Question: Talk about the condition:
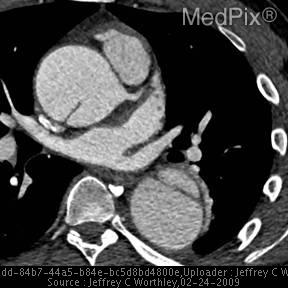
Answer: The disease is discussed as: Aortic dissection represents a spectrum of processes in which blood enters the media layer of the aortic wall and splits it in a longitudinal fashion.  Most dissections are spontaneous and occur in the setting of acquired or inherited degeneration of the aortic media, medial necrosis.  This occurs most commonly as an acquired lesion in mid-old age hypertensive patients.  Spontaneous dissections almost exclusively originate in the thoracic aorta and secondarily involve the abdominal aorta by extension from above.  Aortic dissection results in the separation of two lumens by an intimal flap.  The false lumen represents the space created by the splitting of the aortic wall; the true lumen represents the native aortic lumen.  In chronic dissections the false channel may become aneurysmal.

•  Clinical findings:
-chest or back pain, 80-90%
-aortic insufficiency
-blood pressure discrepancies between extremities
-neurologic deficits
-ischemic extremity
-pulse deficits

•  Associated conditions/diseases:
-hypertension (most common)
-collagen disorders, ex. Marfan’s, Ehlers-Danlos
-congenital, ex. Aortic coarctation, bicuspid or unicuspid  valve
-pregnancy
-collagen vascular disease

•  Classification:
-Stanford:
	Type A: involves at least ascending aorta; surgical treatment, 60%
	Type B: limited to descending aorta; medical treatment, 40%
-DeBakey:
	Type I: ascending and descending; surgical treatment, 50%
	Type II: ascending only; surgical treatment, 10%
	Type III: descending only; medical treatment, 40%

< ================================= >
CT for diagnosis of Acute Chest Pain - http://radiology.rsna.org/content/252/2/332.full
< ================================= >
Mideast Envoy Richard Holbrook died from an aortic dissection in December of 2010.
•  http://en.wikipedia.org/wiki/Richard_Holbrooke
•  http://www.cnn.com/2010/US/12/11/richard.holbrooke.obit/
•  http://www.foxnews.com/topics/politics/obama-administration/richard-holbrooke.htm